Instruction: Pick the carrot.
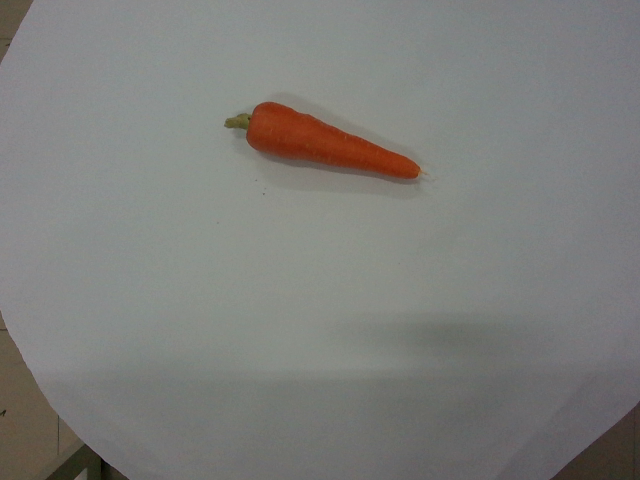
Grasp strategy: vertical